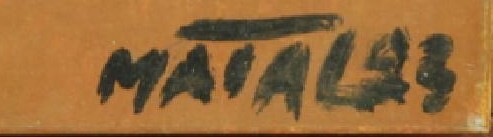
Signature of: bohumír matal